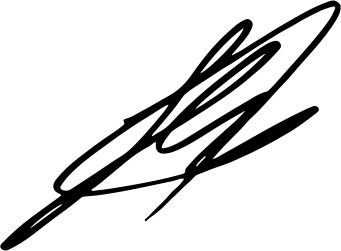
Signature of: leka crown prince of albania